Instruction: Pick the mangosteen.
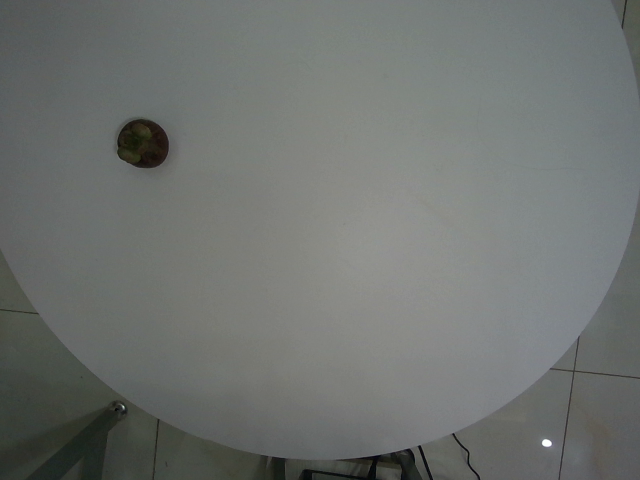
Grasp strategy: vertical